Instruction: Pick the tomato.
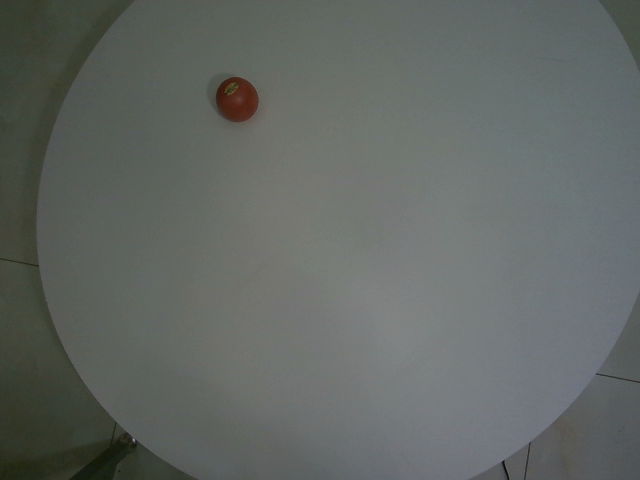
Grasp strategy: vertical